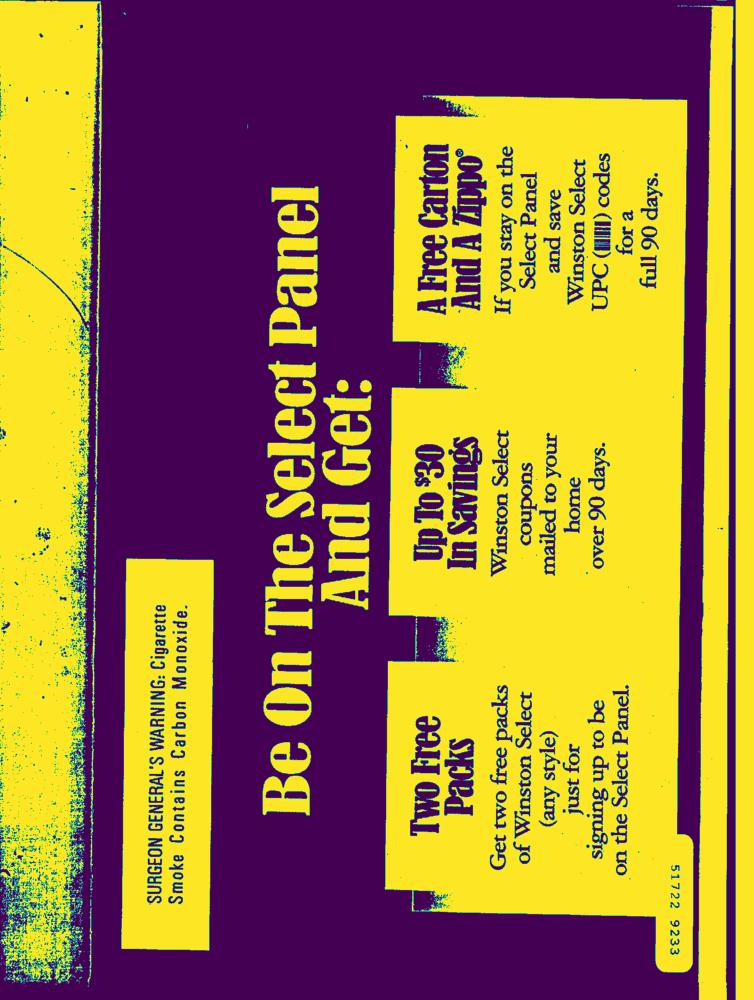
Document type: Hand-Written